Question: In what way does the history help explain the case?
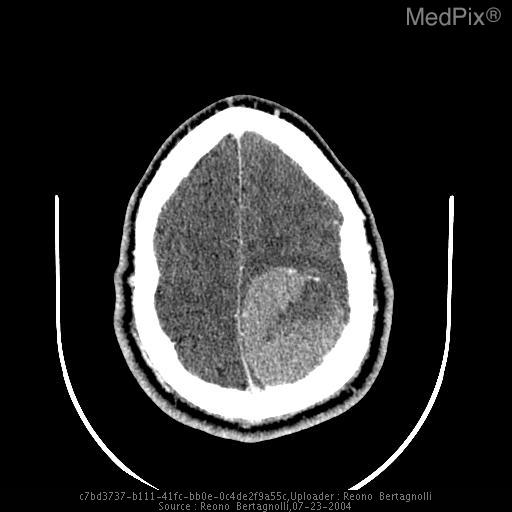
Answer: The patient's history of 26 y.o. man complains of headache is key in understanding the case.